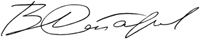
Signature of: q85852836